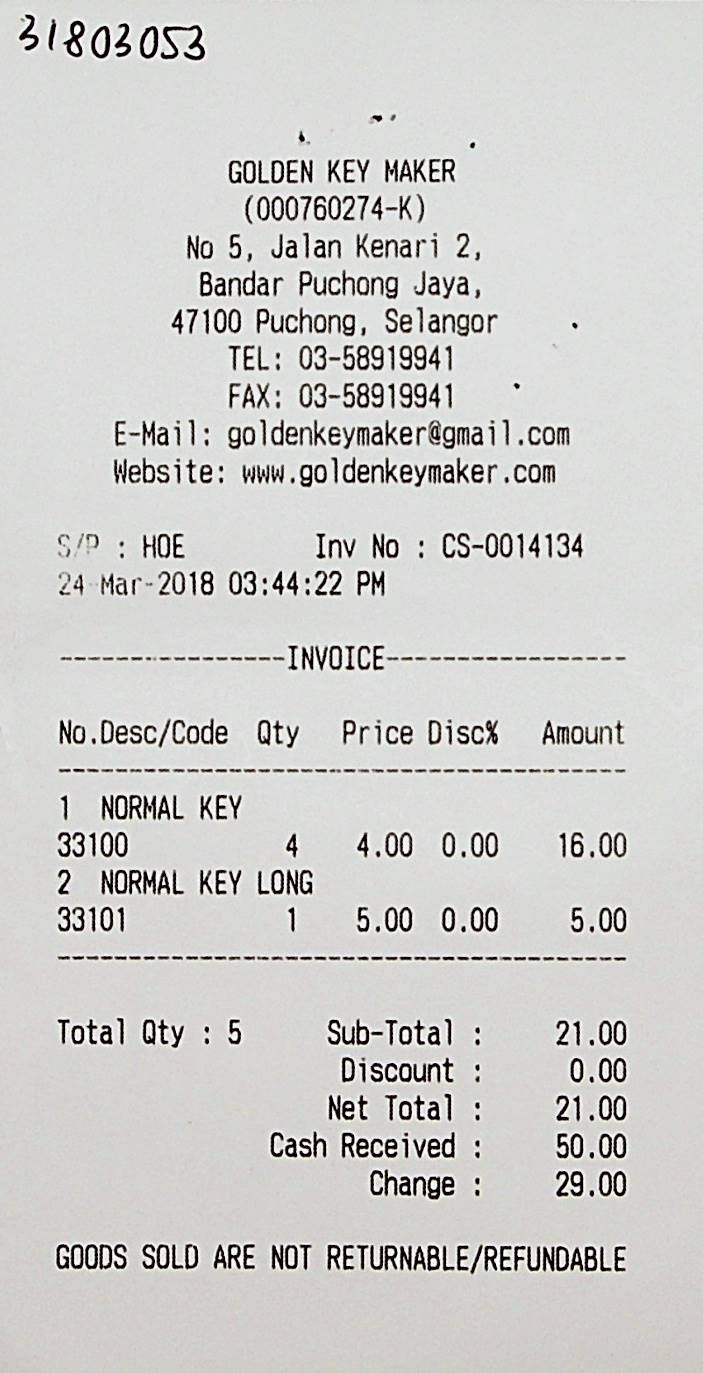
GOLDEN KEY MAKER
(000760274-K)
NO 5, JALAN KENARI 2,
BANDAR PUCHONG JAYA,
47100 PUCHONG, SELANGOR
TEL: 03-58919941
FAX: 03-58919941
E-MAIL : GOLDENKEYMAKER@GMAIL.COM
WEBSITE: WWW.GOLDENKEYMAKER.COM
S/P : HOE
INV NO : CS-0014134
24-MAR-2018 03:44:22 PM
INVOICE
NO.DESC/CODE
QTY
PRICE DISC%
AMOUNT
1 NORMAL KEY
33100
4
4.00
0.00
16.00
2 NORMAL KEY LONG
33101
1
5.00
0.00
5.00
TOTAL QTY : 5
SUB-TOTAL :
21.00
DISCOUNT :
0.00
NET TOTAL :
21.00
CASH RECEIVED :
50.00
CHANGE :
29.00
GOODS SOLD ARE NOT RETURNABLE/REFUNDABLE